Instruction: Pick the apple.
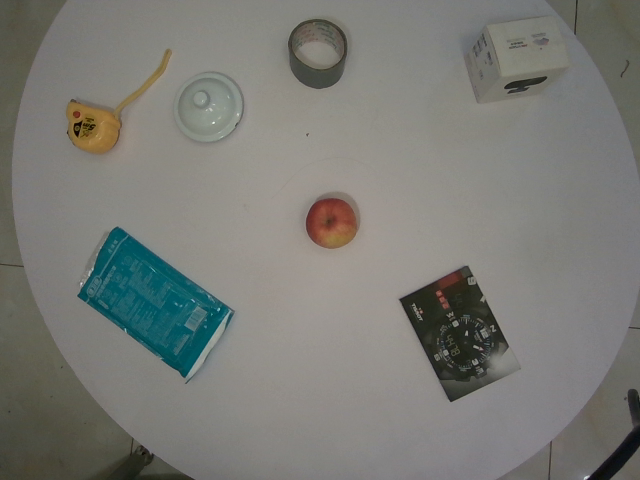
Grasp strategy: vertical